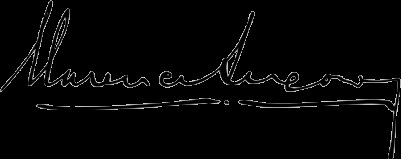
Signature of: clarence lexow